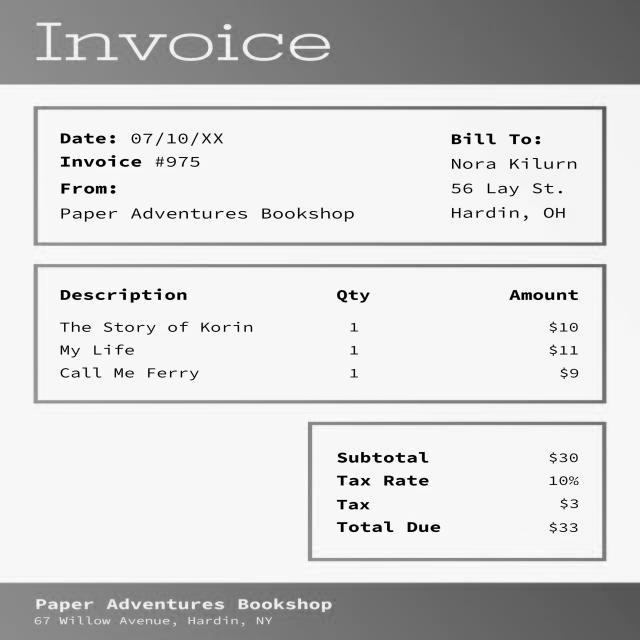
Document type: Invoice